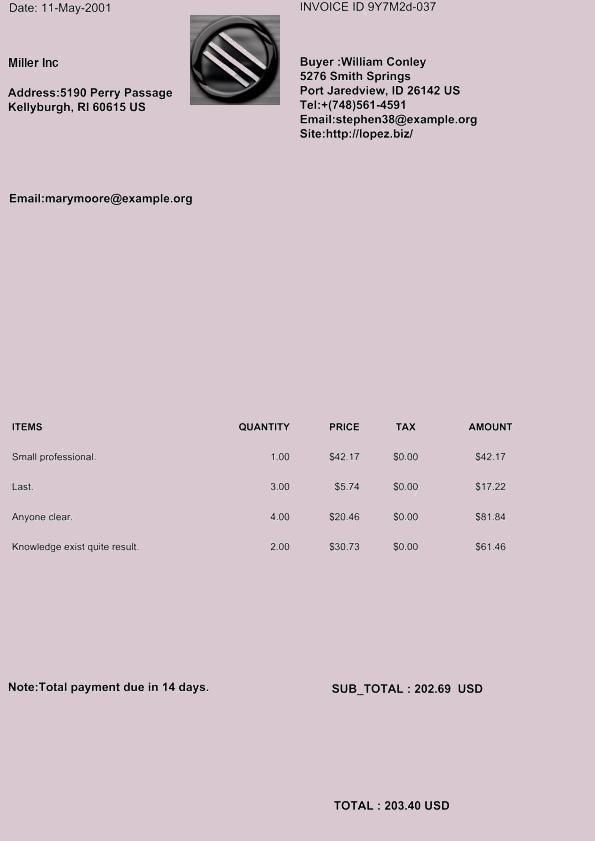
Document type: Invoice